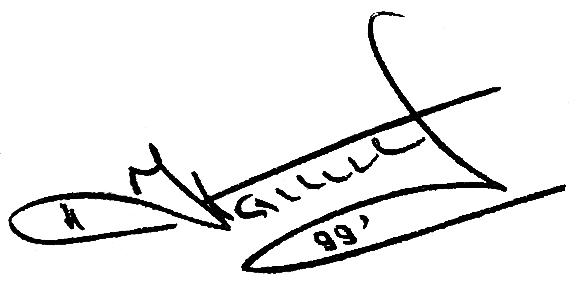
Signature of: sergey nagovitsyn